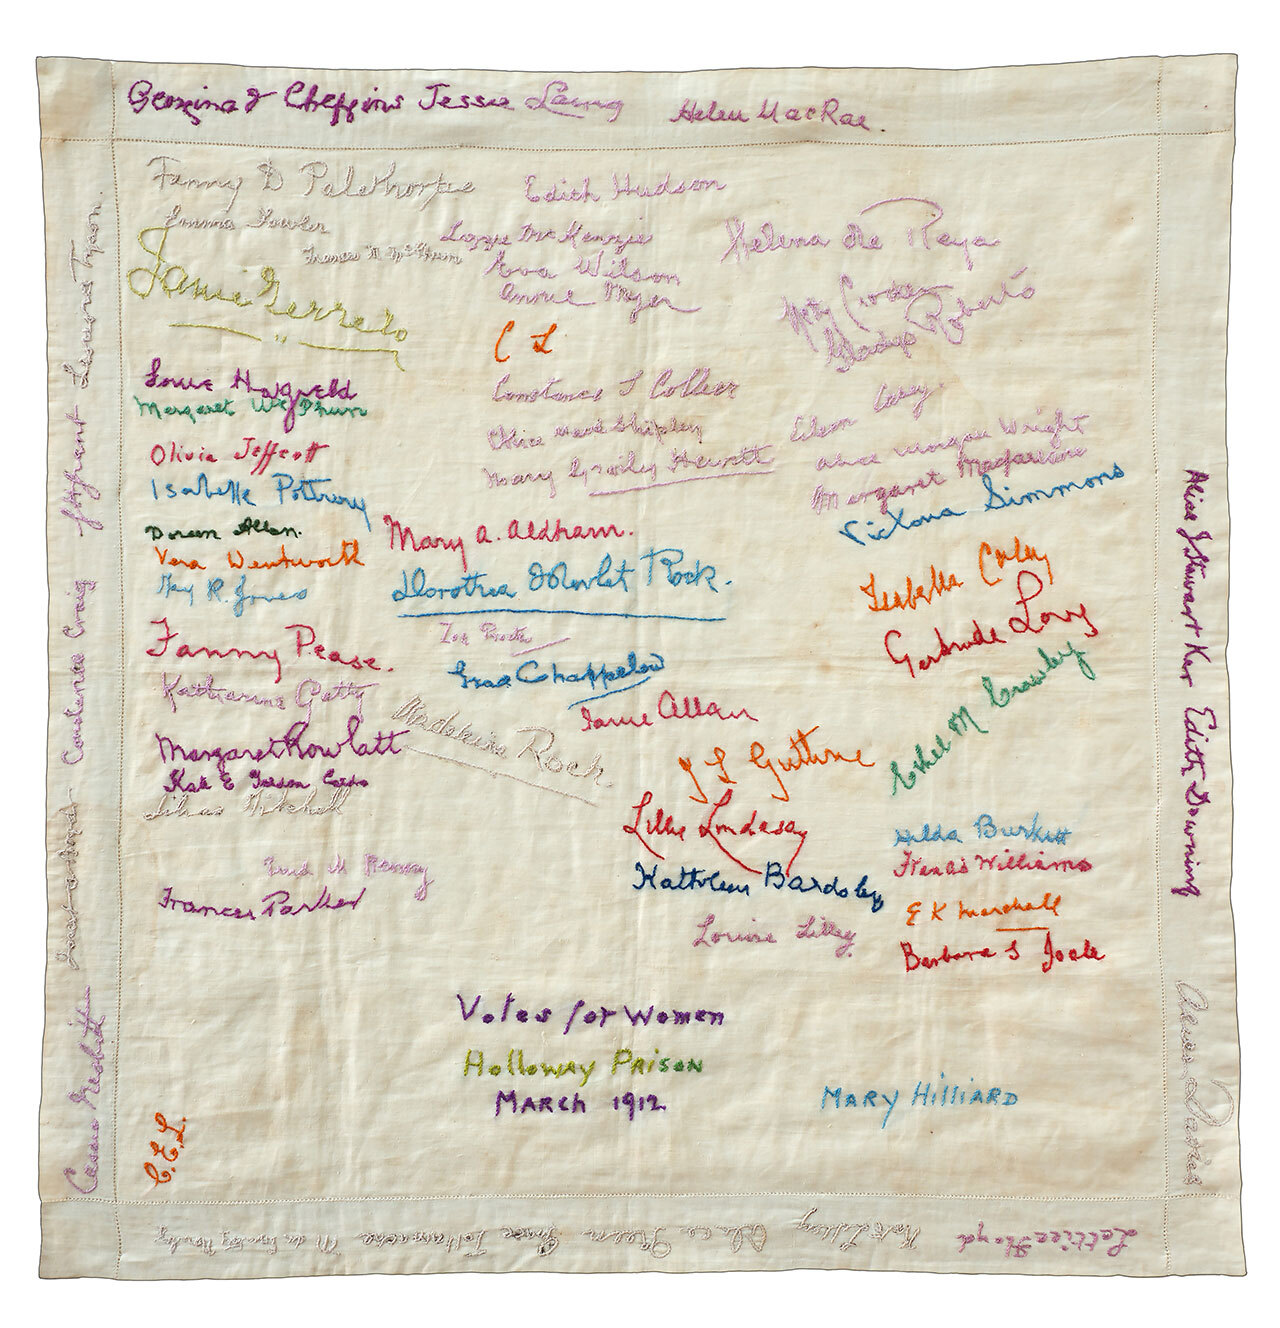
Signature of: ellen crocker